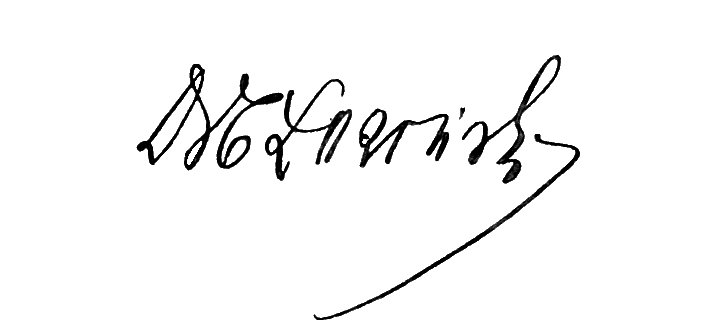
Signature of: emanuel łoziński